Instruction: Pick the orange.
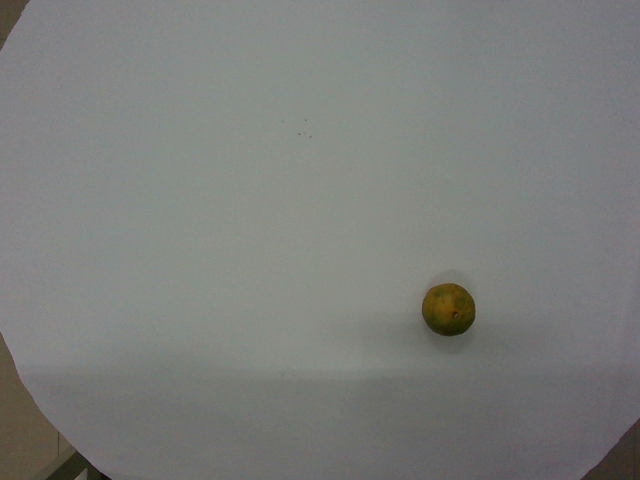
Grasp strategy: vertical